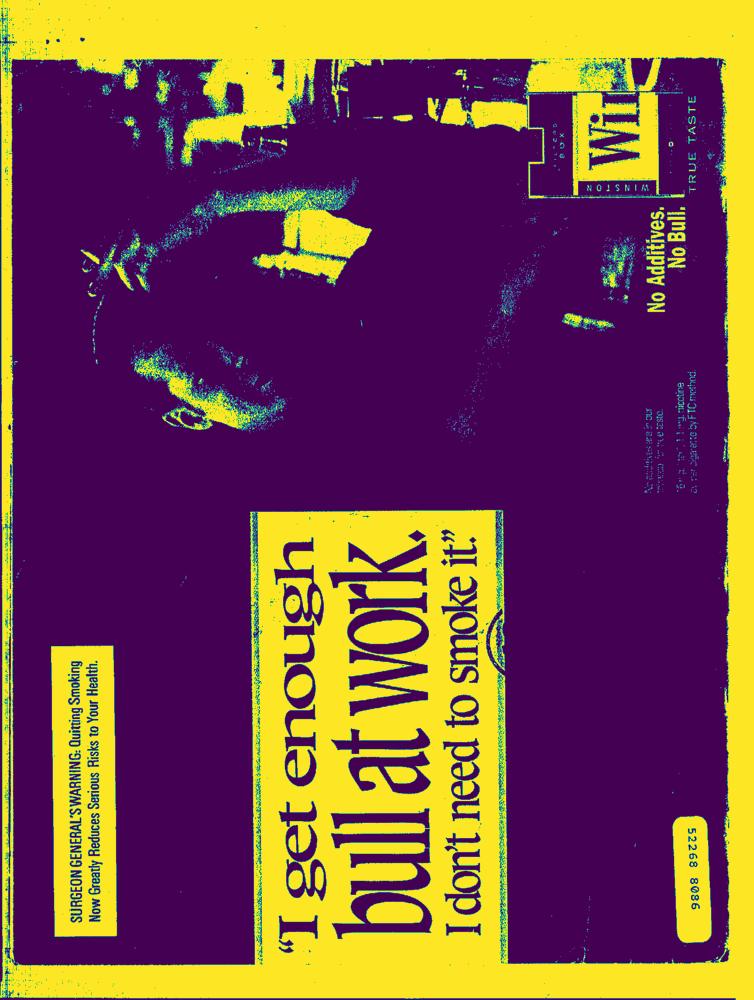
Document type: AD